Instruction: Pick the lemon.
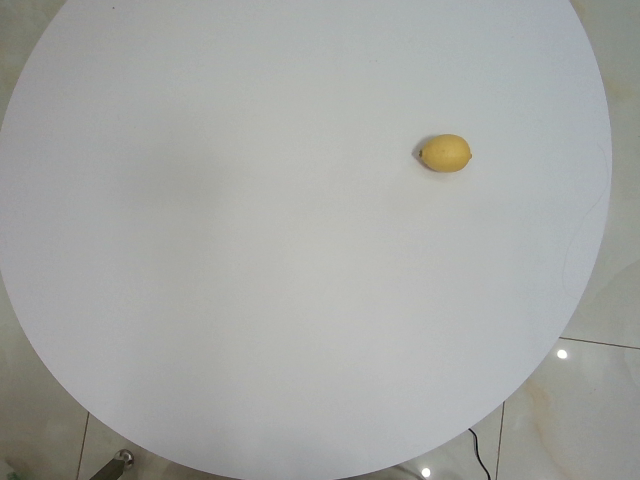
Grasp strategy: vertical